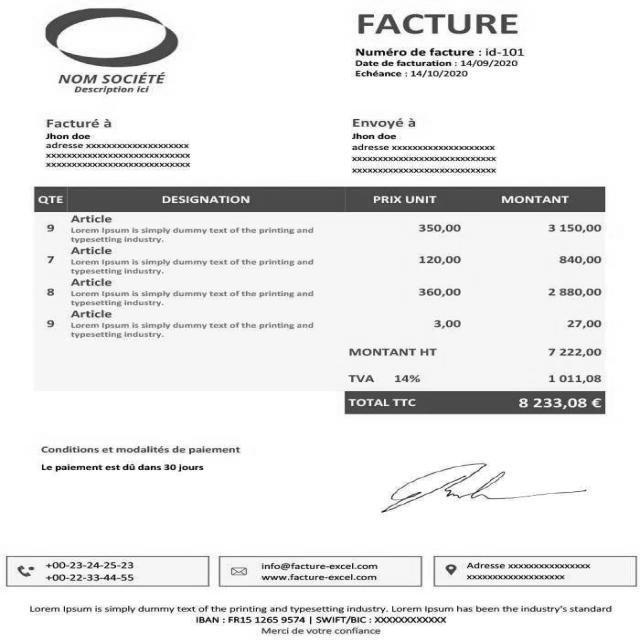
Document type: Invoice